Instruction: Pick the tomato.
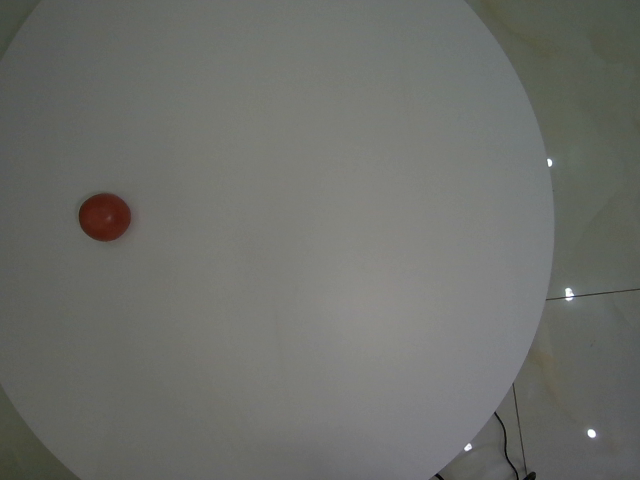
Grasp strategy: vertical